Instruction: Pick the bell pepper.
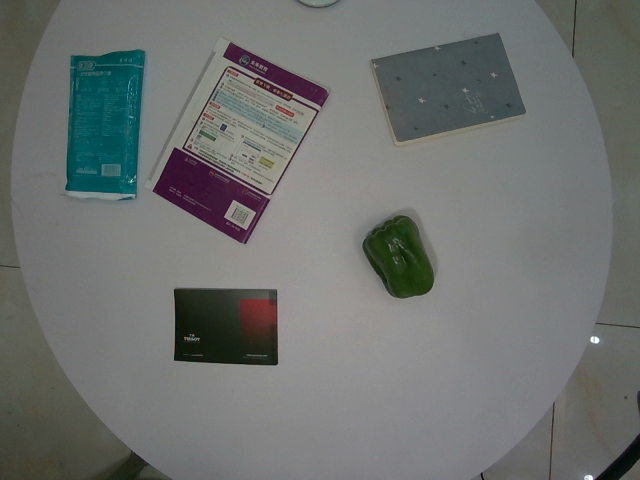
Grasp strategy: vertical